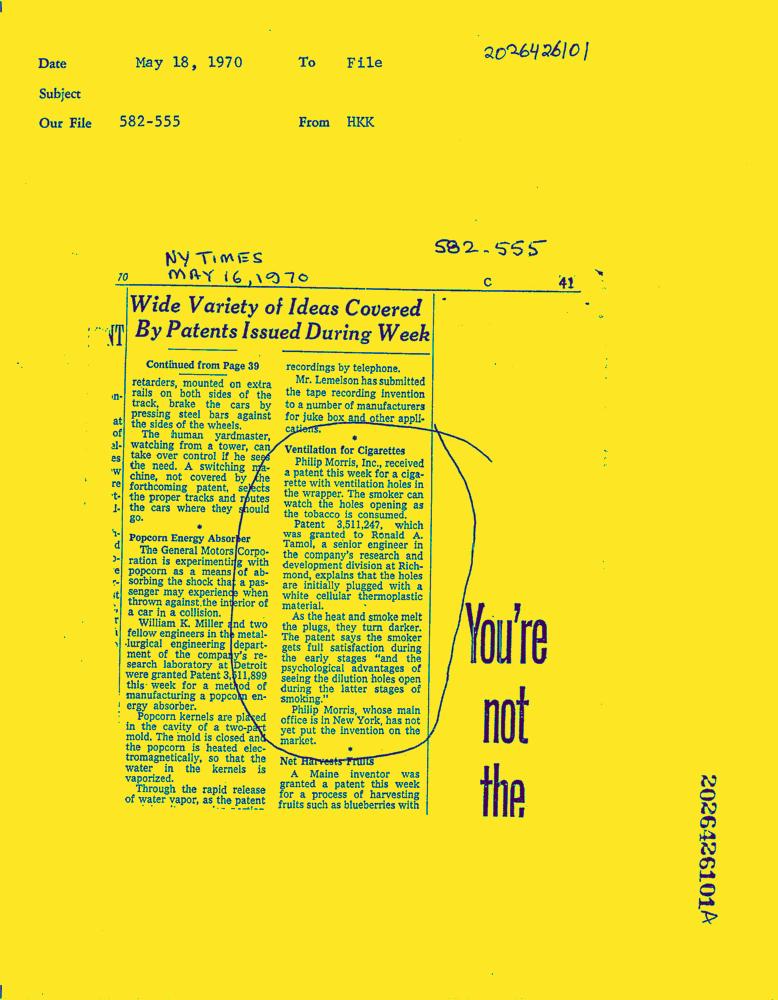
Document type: News-Article